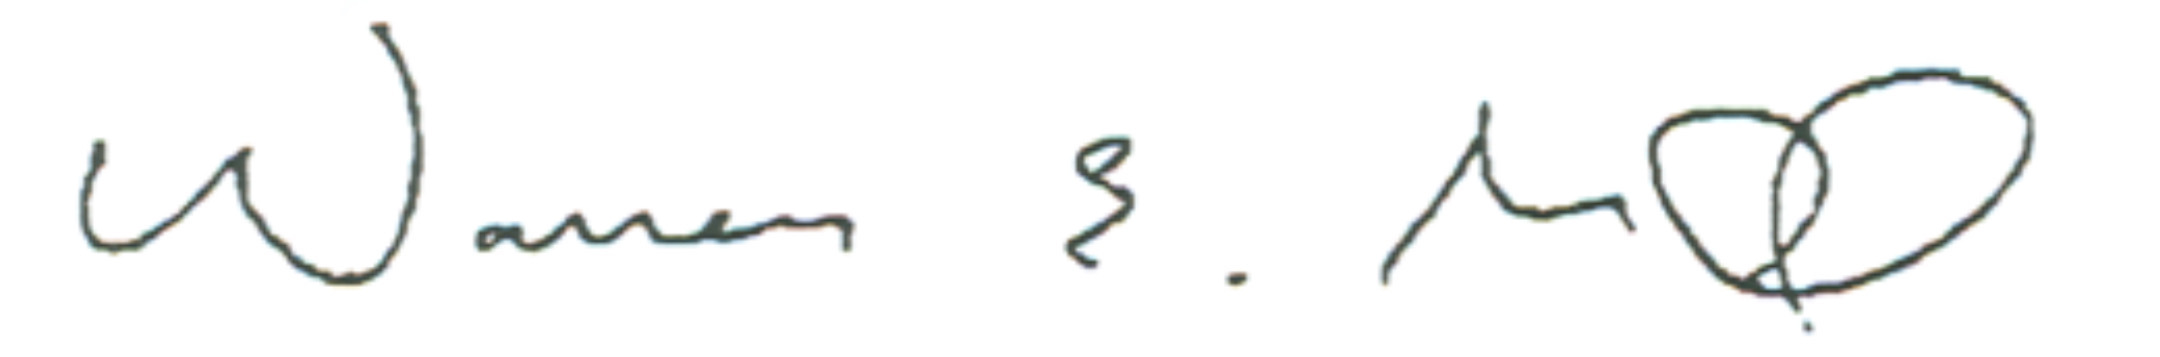
Signature of: warren e miller